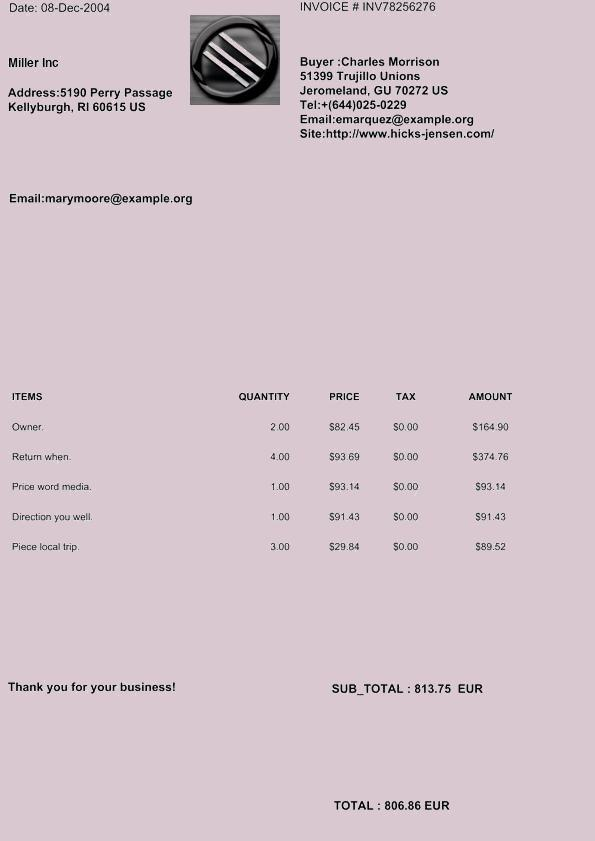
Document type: Invoice